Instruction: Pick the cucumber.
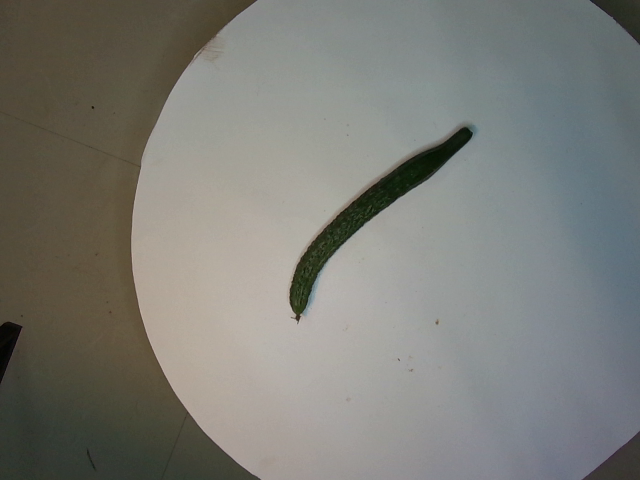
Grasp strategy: vertical